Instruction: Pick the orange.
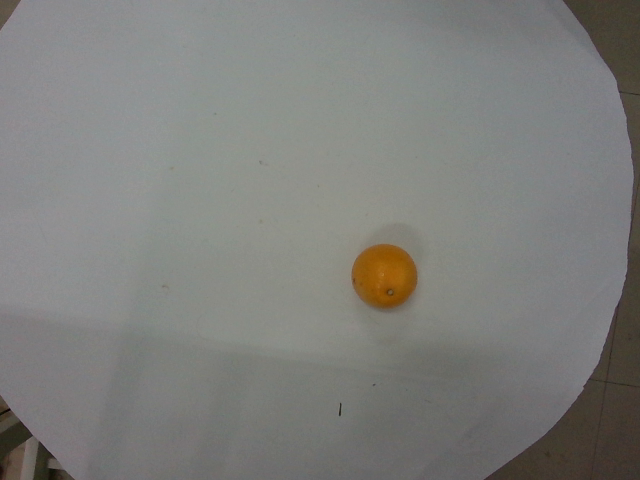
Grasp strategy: vertical